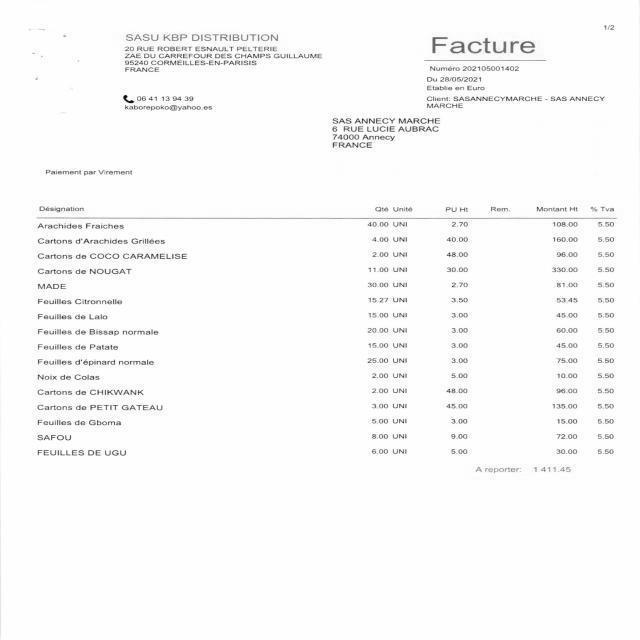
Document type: Invoice